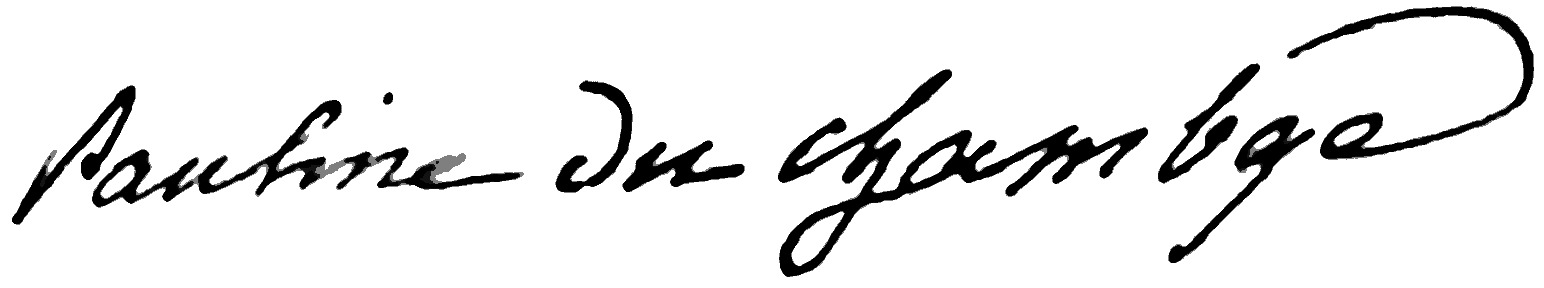
Signature of: pauline duchambge